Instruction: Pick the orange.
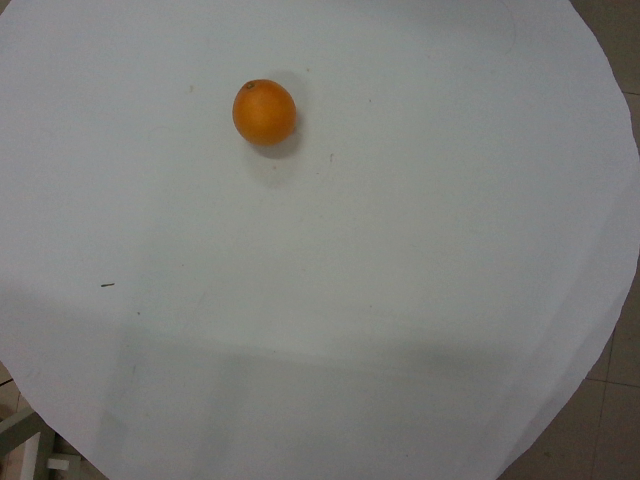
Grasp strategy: vertical